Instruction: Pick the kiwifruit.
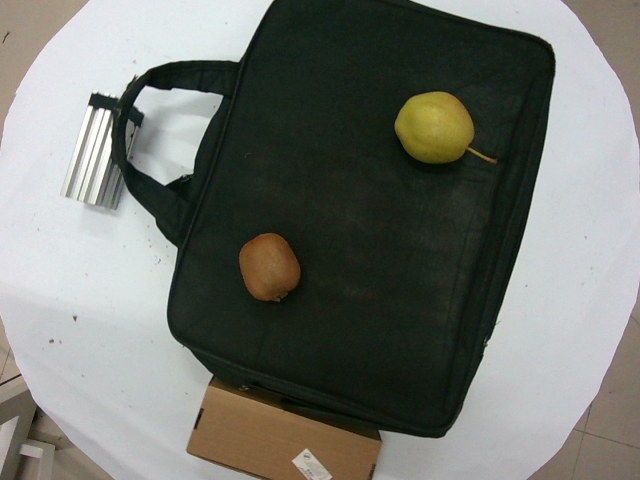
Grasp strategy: vertical